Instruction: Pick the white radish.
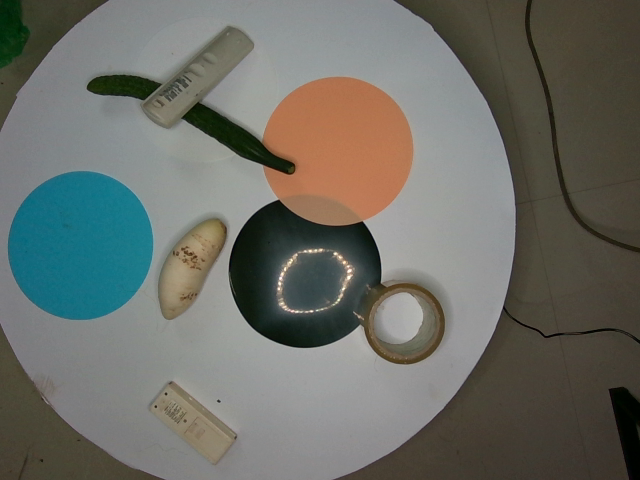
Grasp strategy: vertical